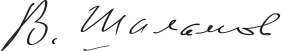
Signature of: varlam shalamov